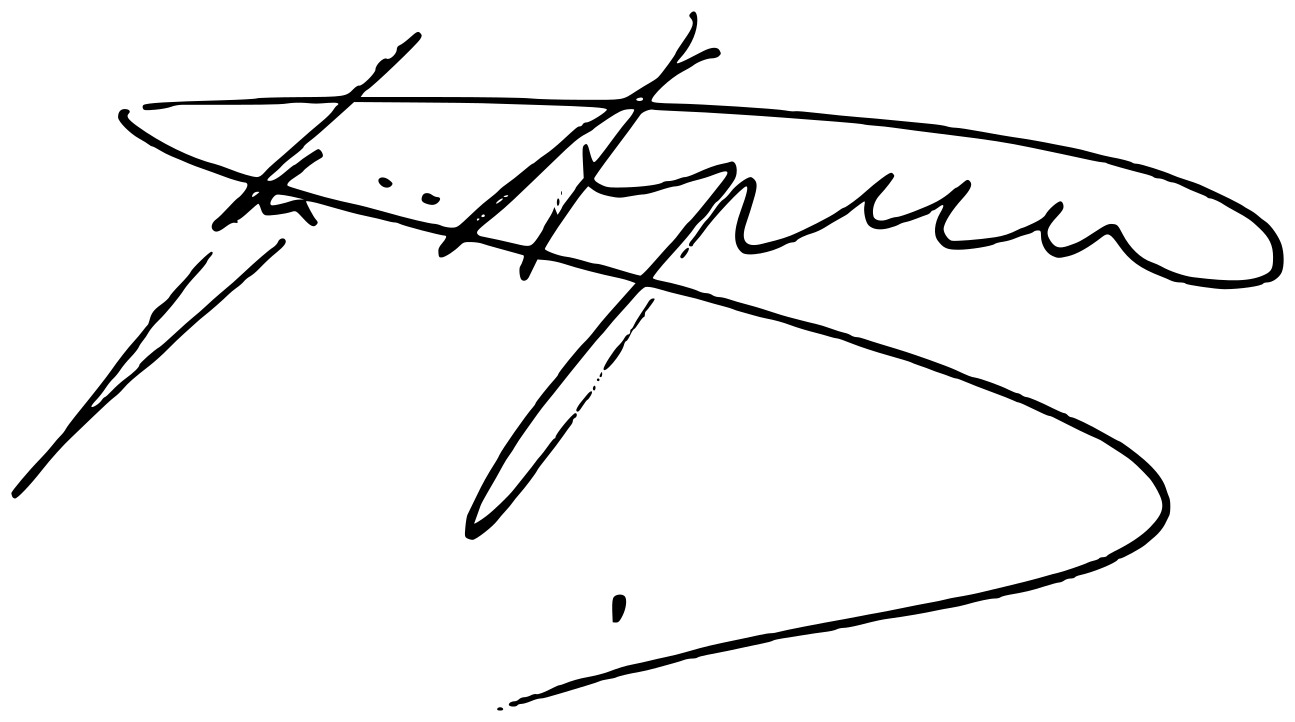
Signature of: maría dolores de cospedal